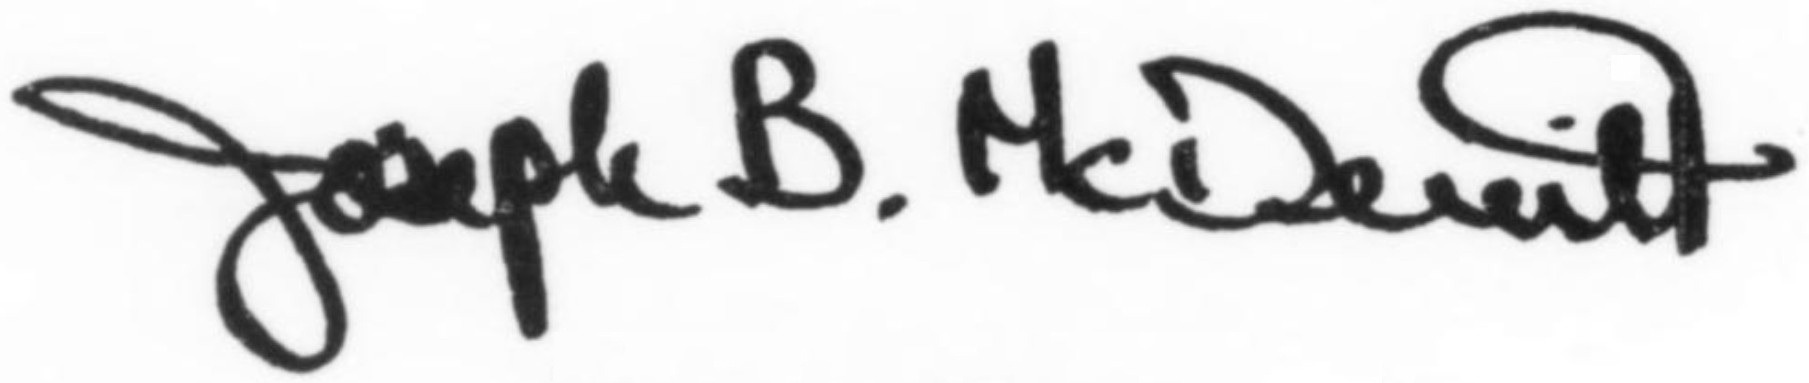
Signature of: joseph b mcdevitt